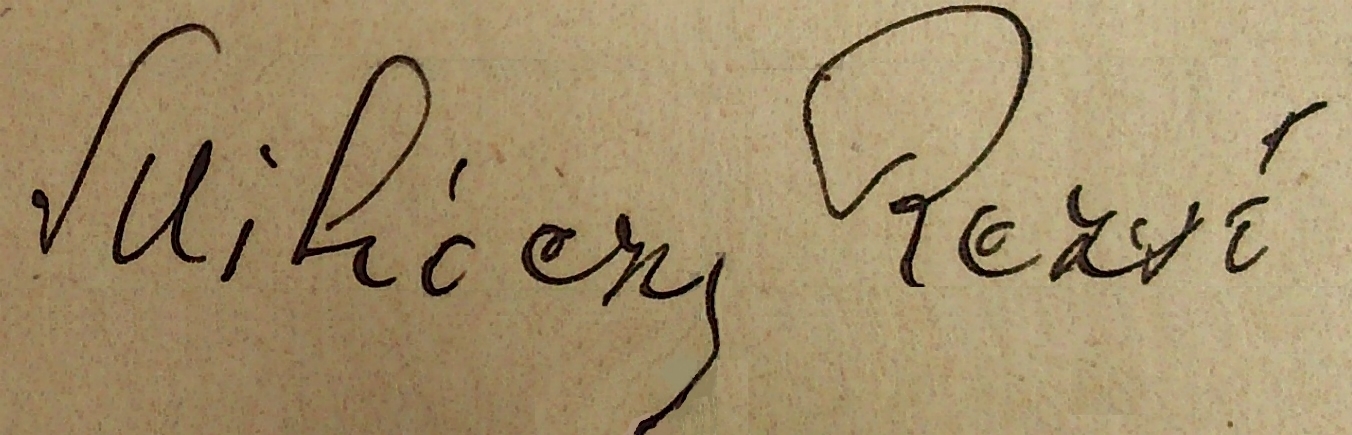
Signature of: rezső mihóczy